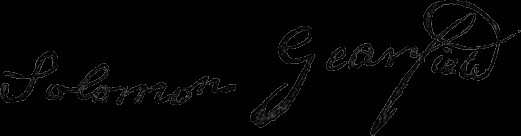
Signature of: solomon garfield